Question: How is the history relevant to the case?
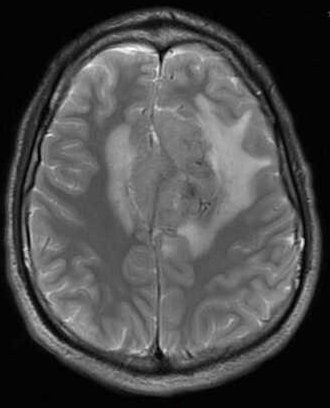
Answer: The patient's history of 21 y.o. man with a new onset seizure and severe headaches. is key in understanding the case.